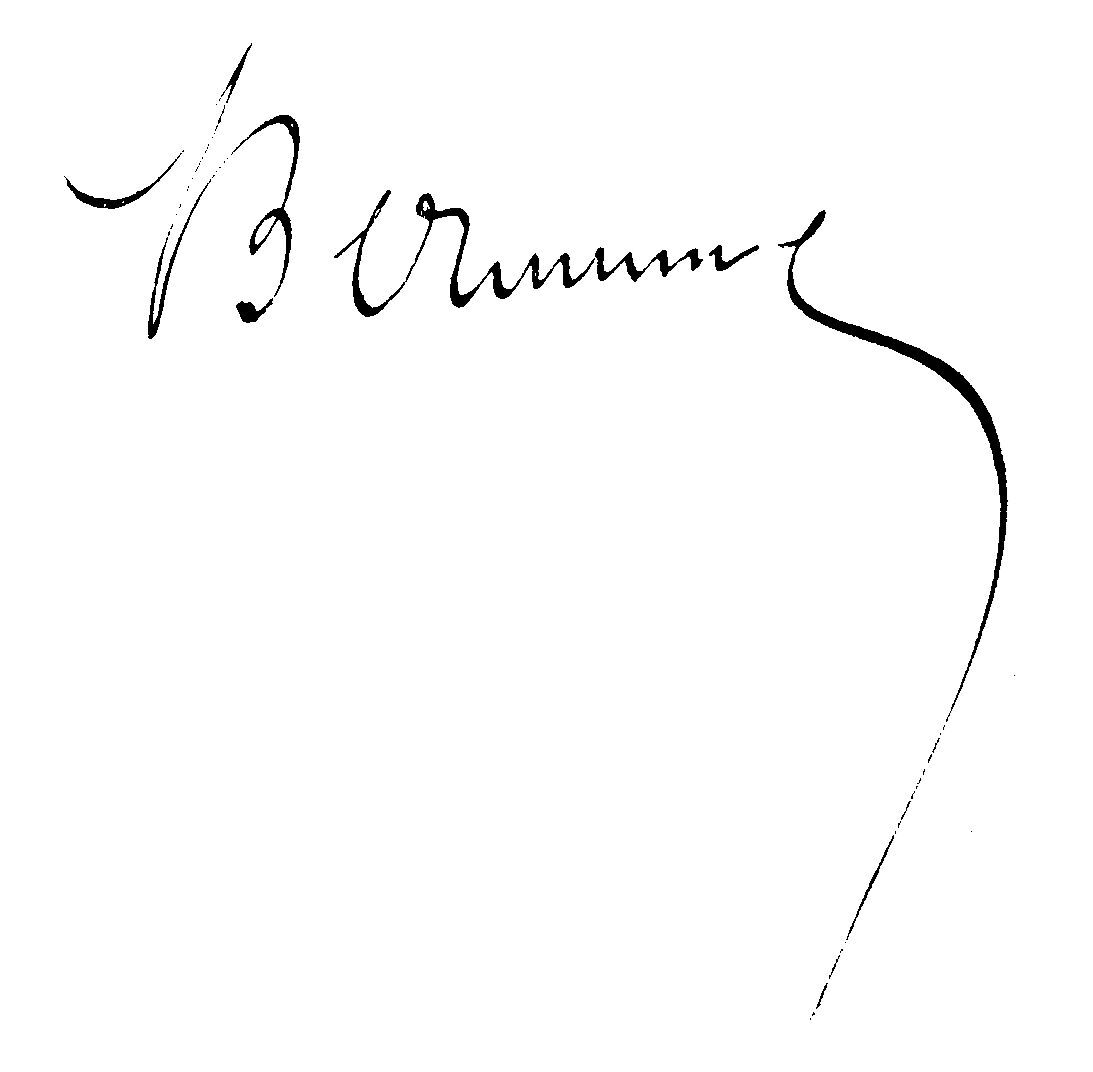
Signature of: lucien bourienne